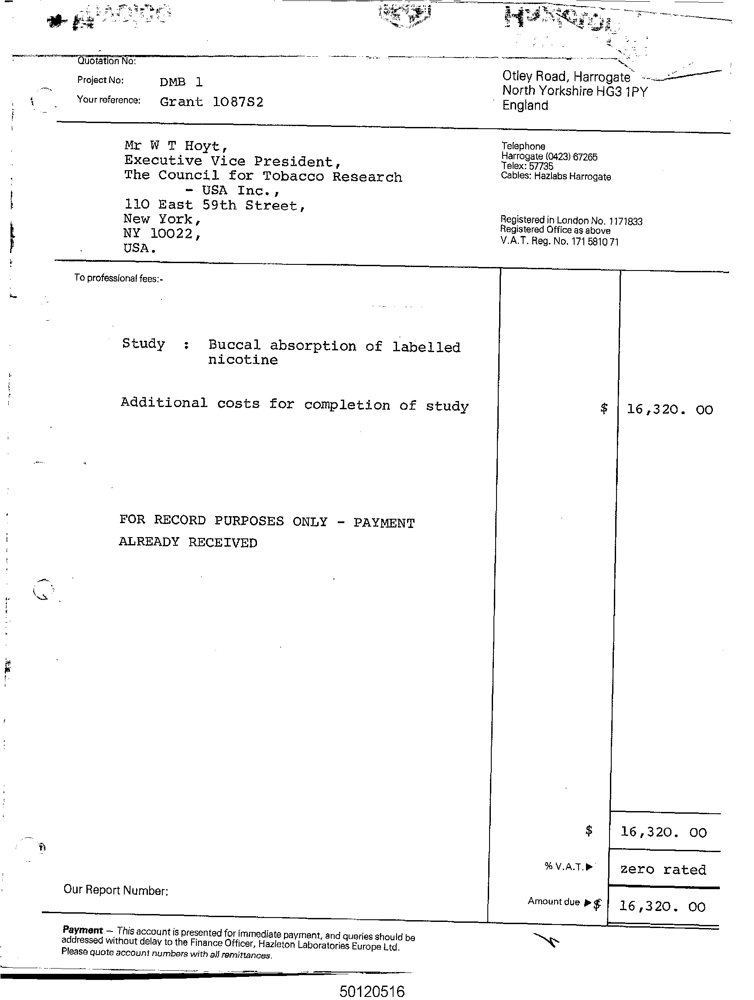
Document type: Invoice